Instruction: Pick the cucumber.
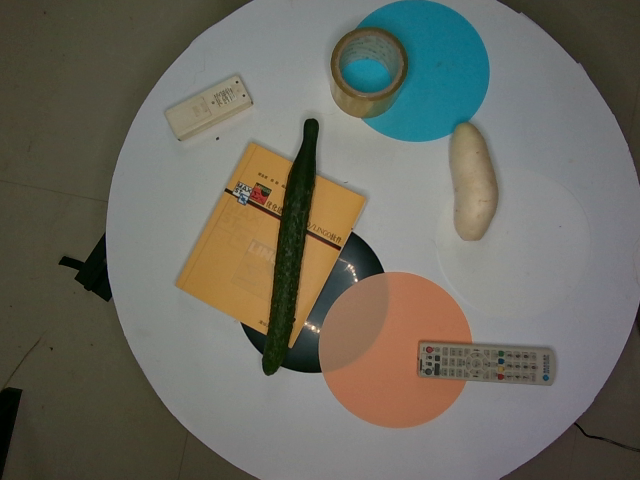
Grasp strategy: vertical